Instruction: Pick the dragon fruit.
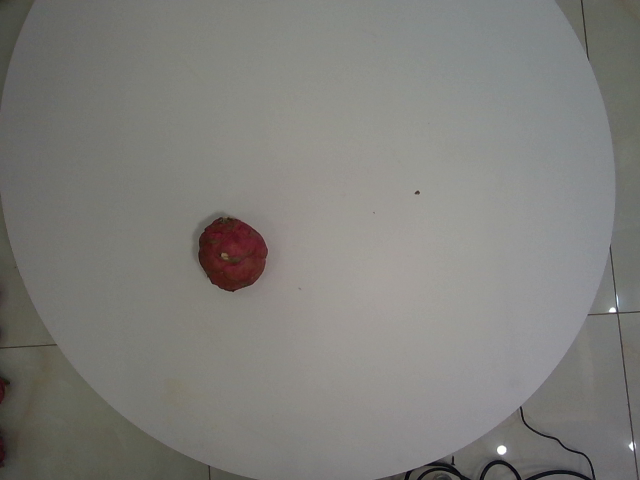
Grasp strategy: vertical